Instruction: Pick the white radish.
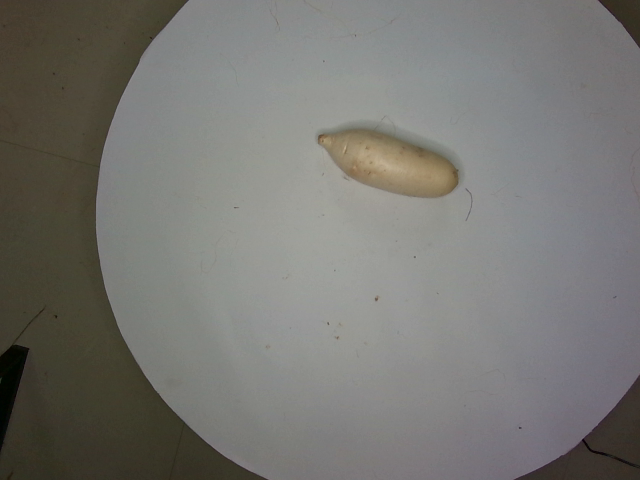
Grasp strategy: vertical